Question: Explain the disease:
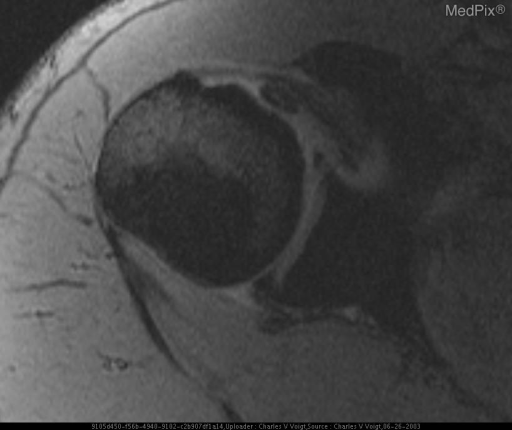
Answer: The disease is discussed as: The long head of the biceps tendon (LHBT) arises from the superior glenoid tubercle of the scapula. After traversing the joint deep to the coracohumeral ligament, it enters the bicipital groove and is covered by fibers of the transverse humeral ligament. LHBT dislocations are commonly associated with other abnormalities, particullary rotator cuff tears (RCT) (1). In one series, patients with anterior rotator cuff (subscapularis tendon) tears also had LHBT dislocations 78% of the time (2).